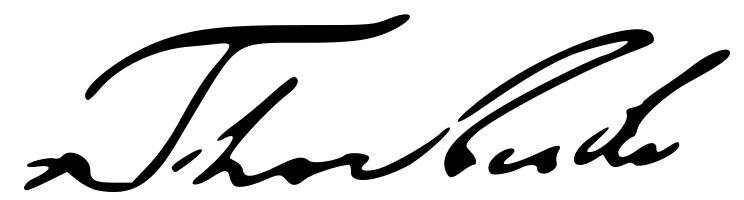
Signature of: johan rudolph thorbecke